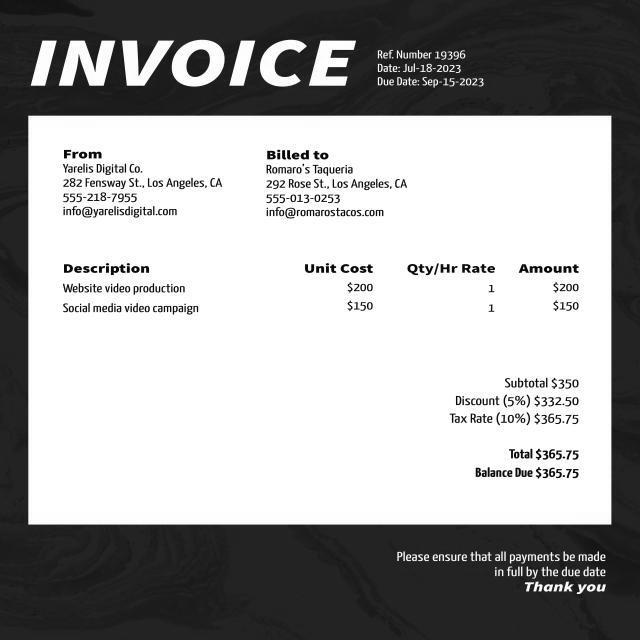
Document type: Invoice